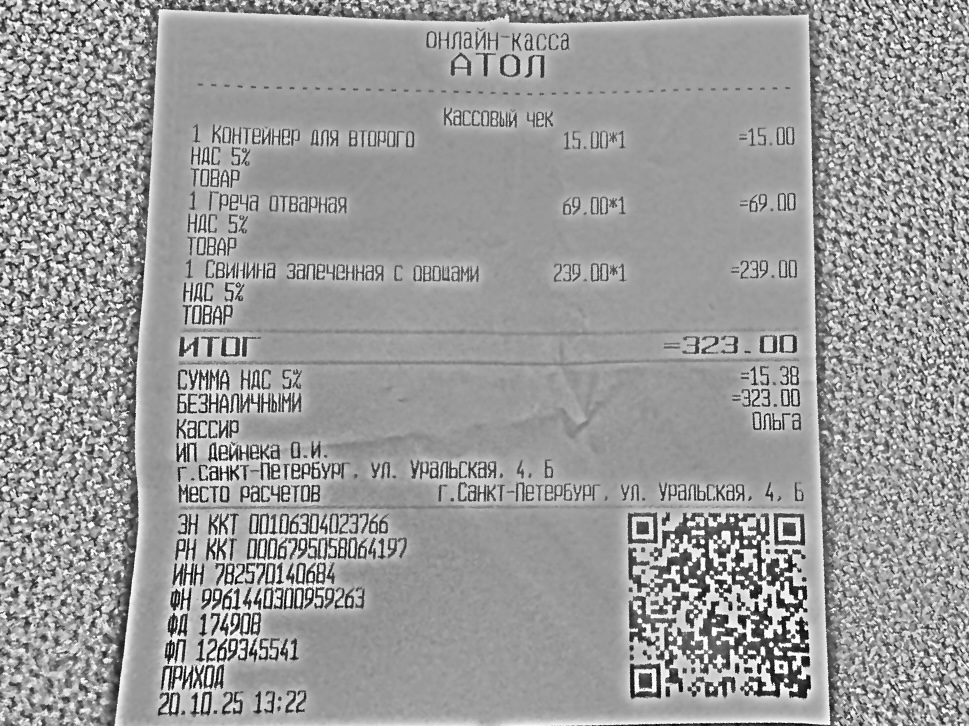
Продавец: ИП Дейнека О.И.
ИНН: 782570140684
Дата: 20.10.25
Товары: 1 Контейнер для второго; 1 Греча отварная; 1 Свинина запеченная с овощами
Количество: 1; 1; 1
Цена: 15.00; 69.00; 239.00
Сумма: 15.00; 69.00; 239.00
Итого: 323.00